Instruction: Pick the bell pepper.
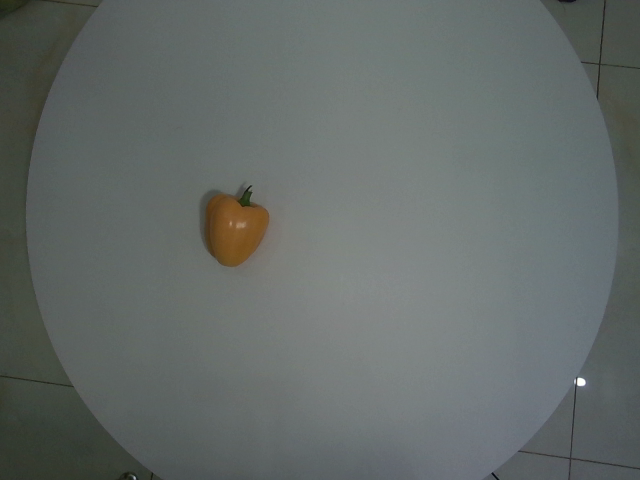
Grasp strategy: vertical